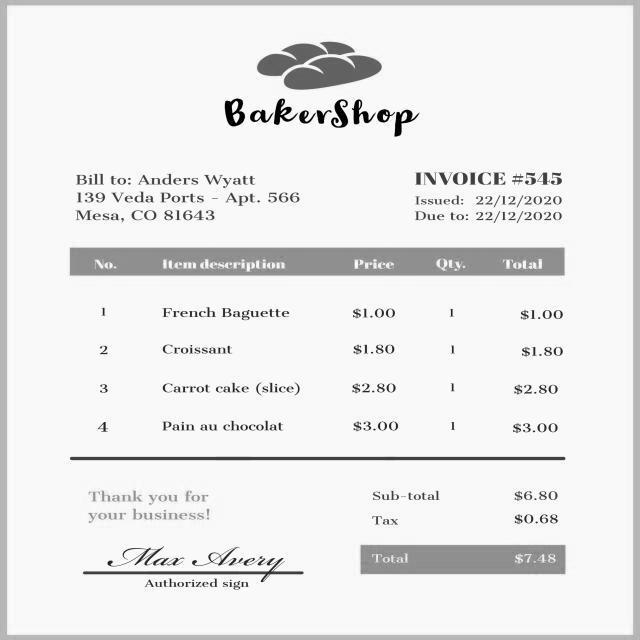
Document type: Invoice